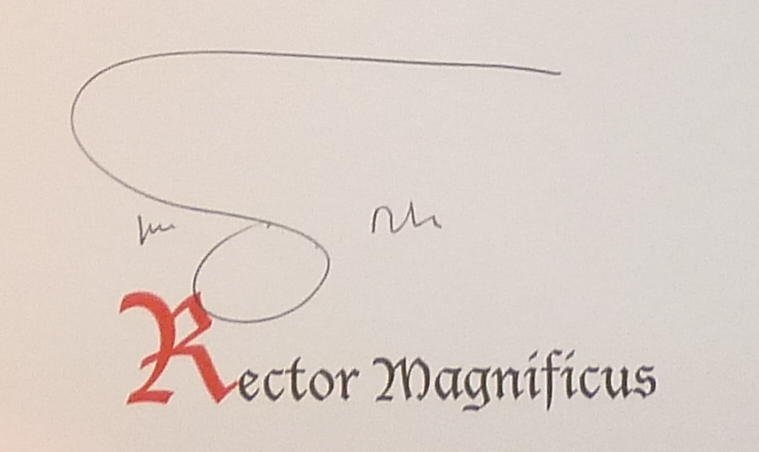
Signature of: luc soete